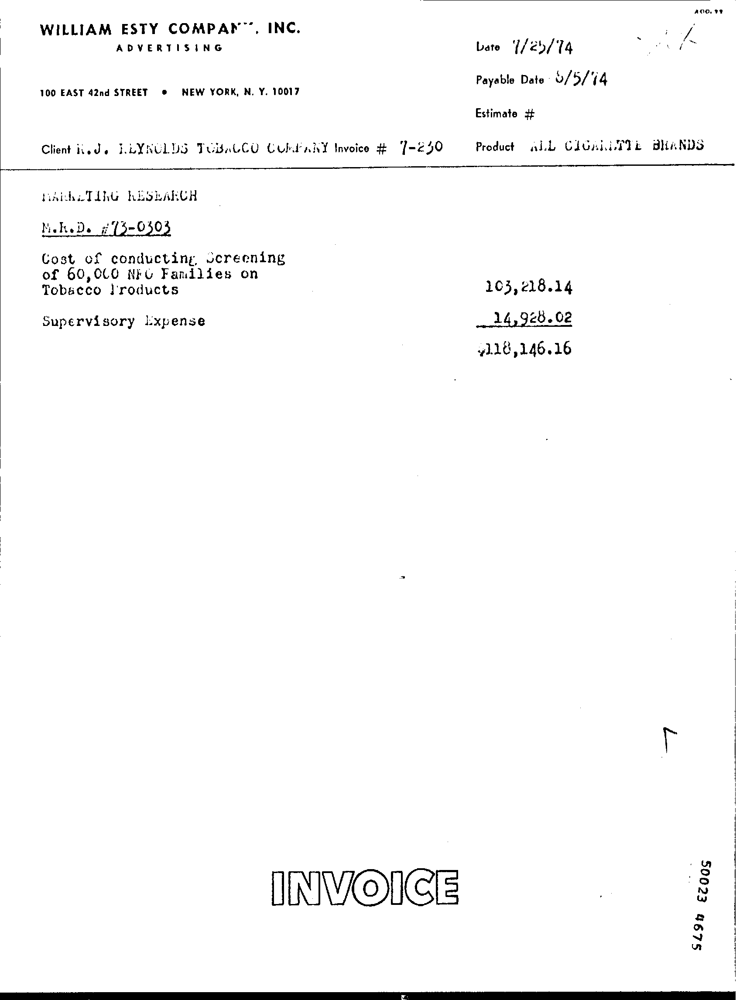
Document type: Invoice